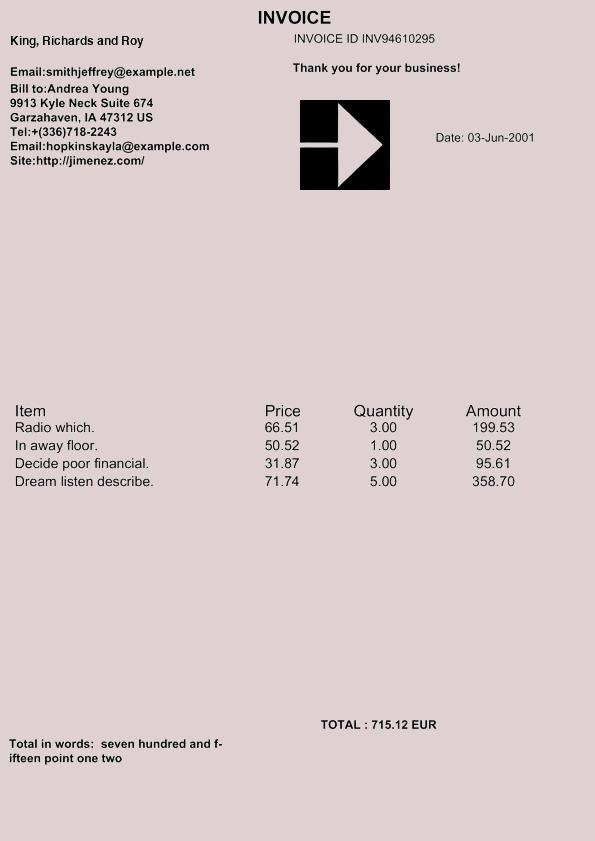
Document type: Invoice